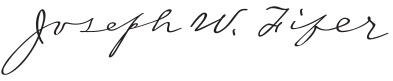
Signature of: joseph w fifer